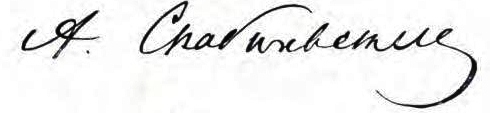
Signature of: alexander skabichevsky